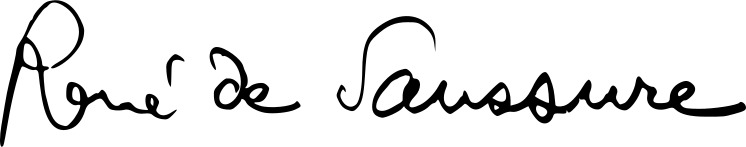
Signature of: rené de saussure